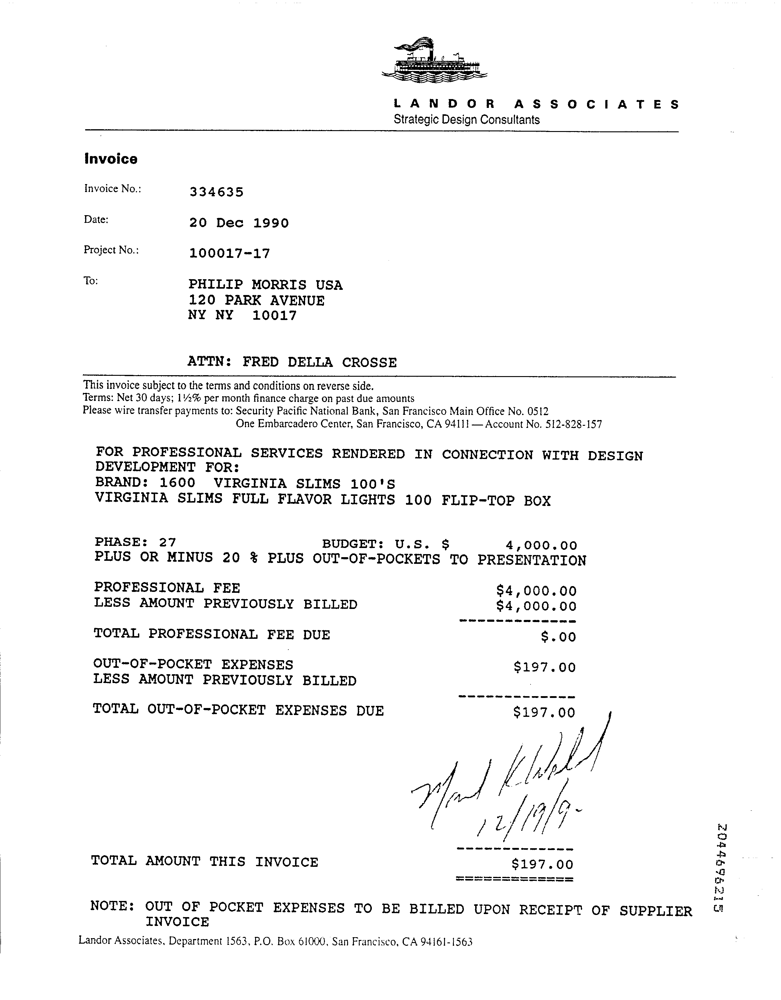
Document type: Invoice